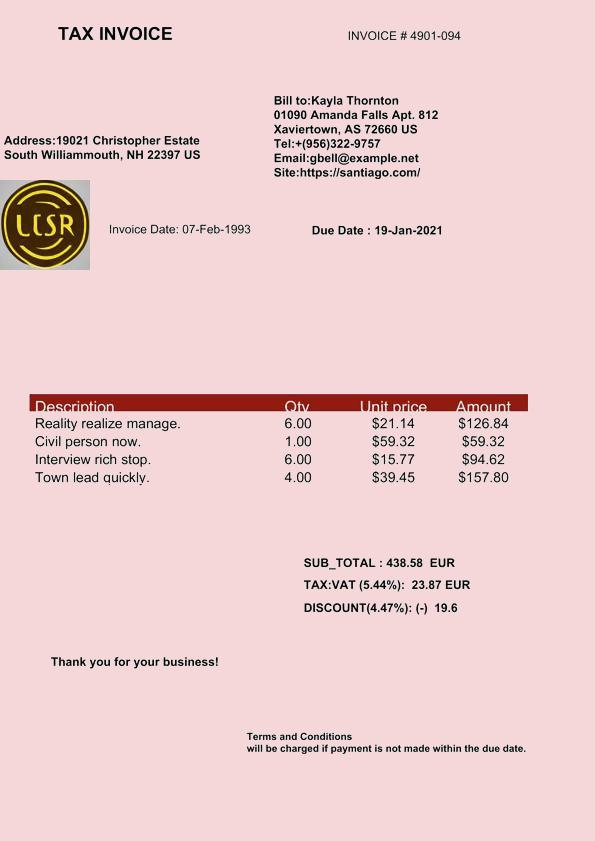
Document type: Invoice